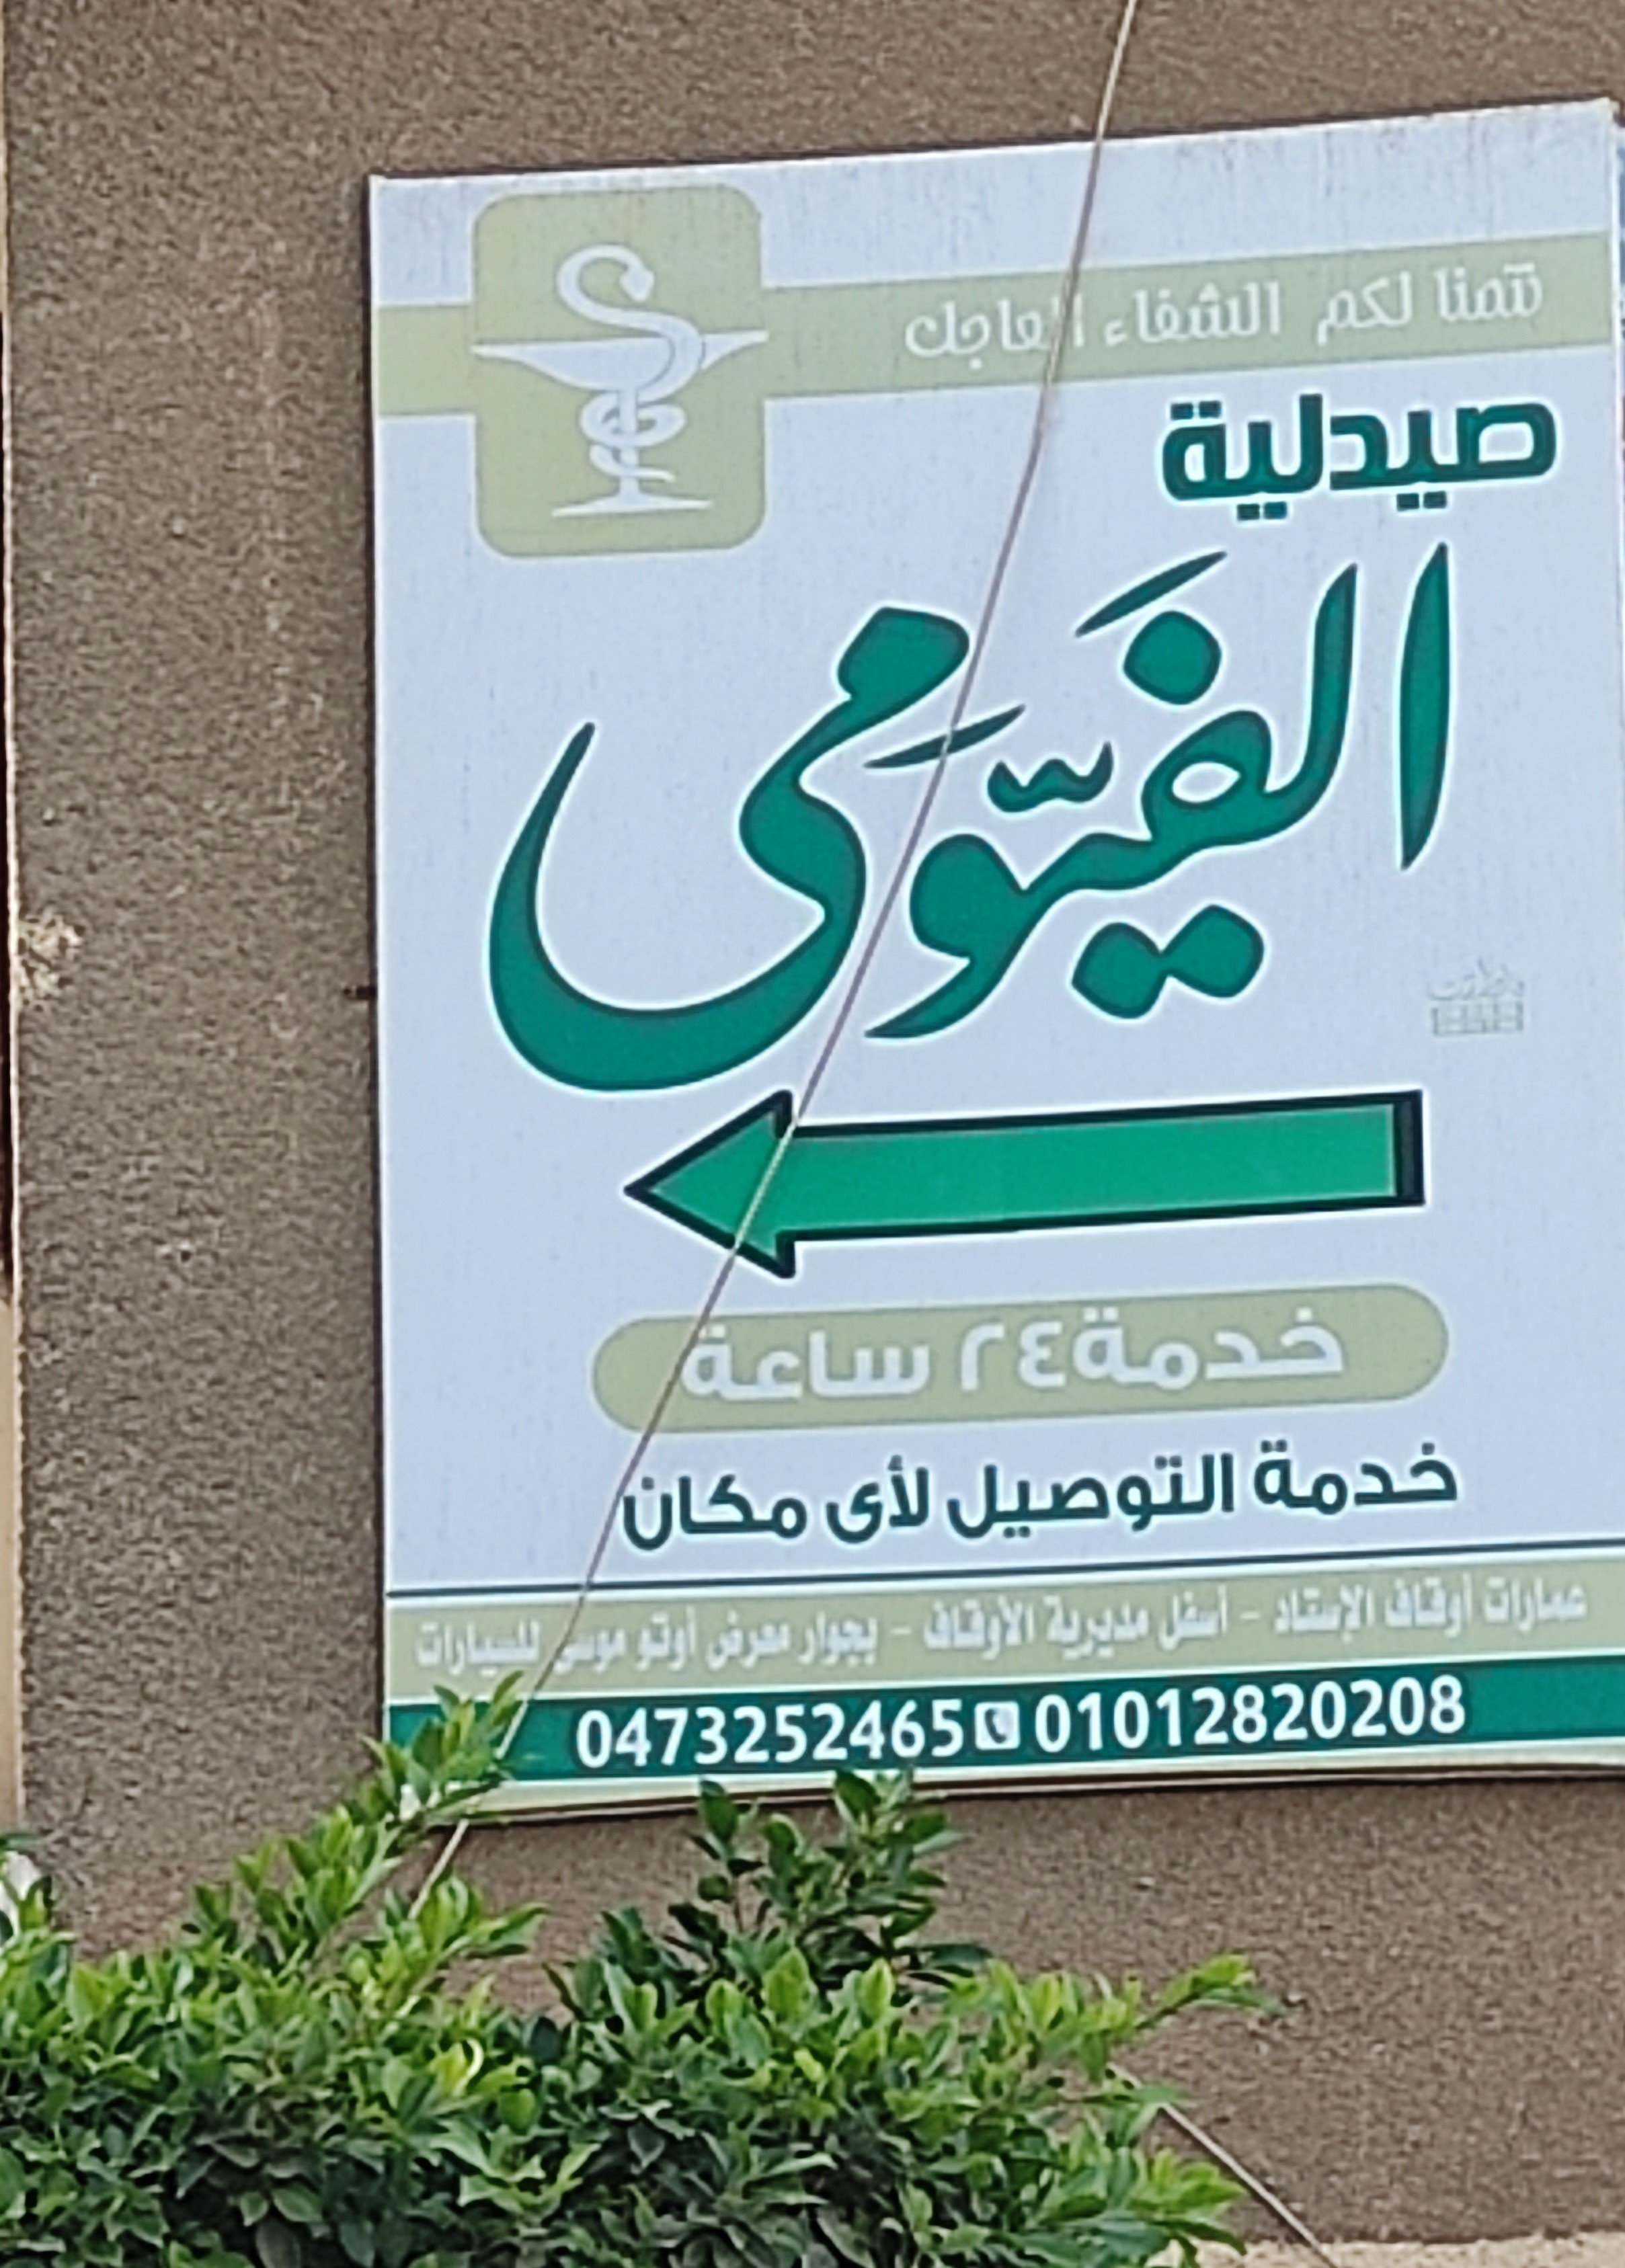
Text in image: نتمنا لكم الشفاء العاجل صيدلية الفيومى خدمة 24 ساعة خدمة التوصيل لأى مكان عمارات أوقاف الاستاد أسفل الأوقاف مديرية معرض بجوار أوتو للسيارات موسى 01012820208 0473252465